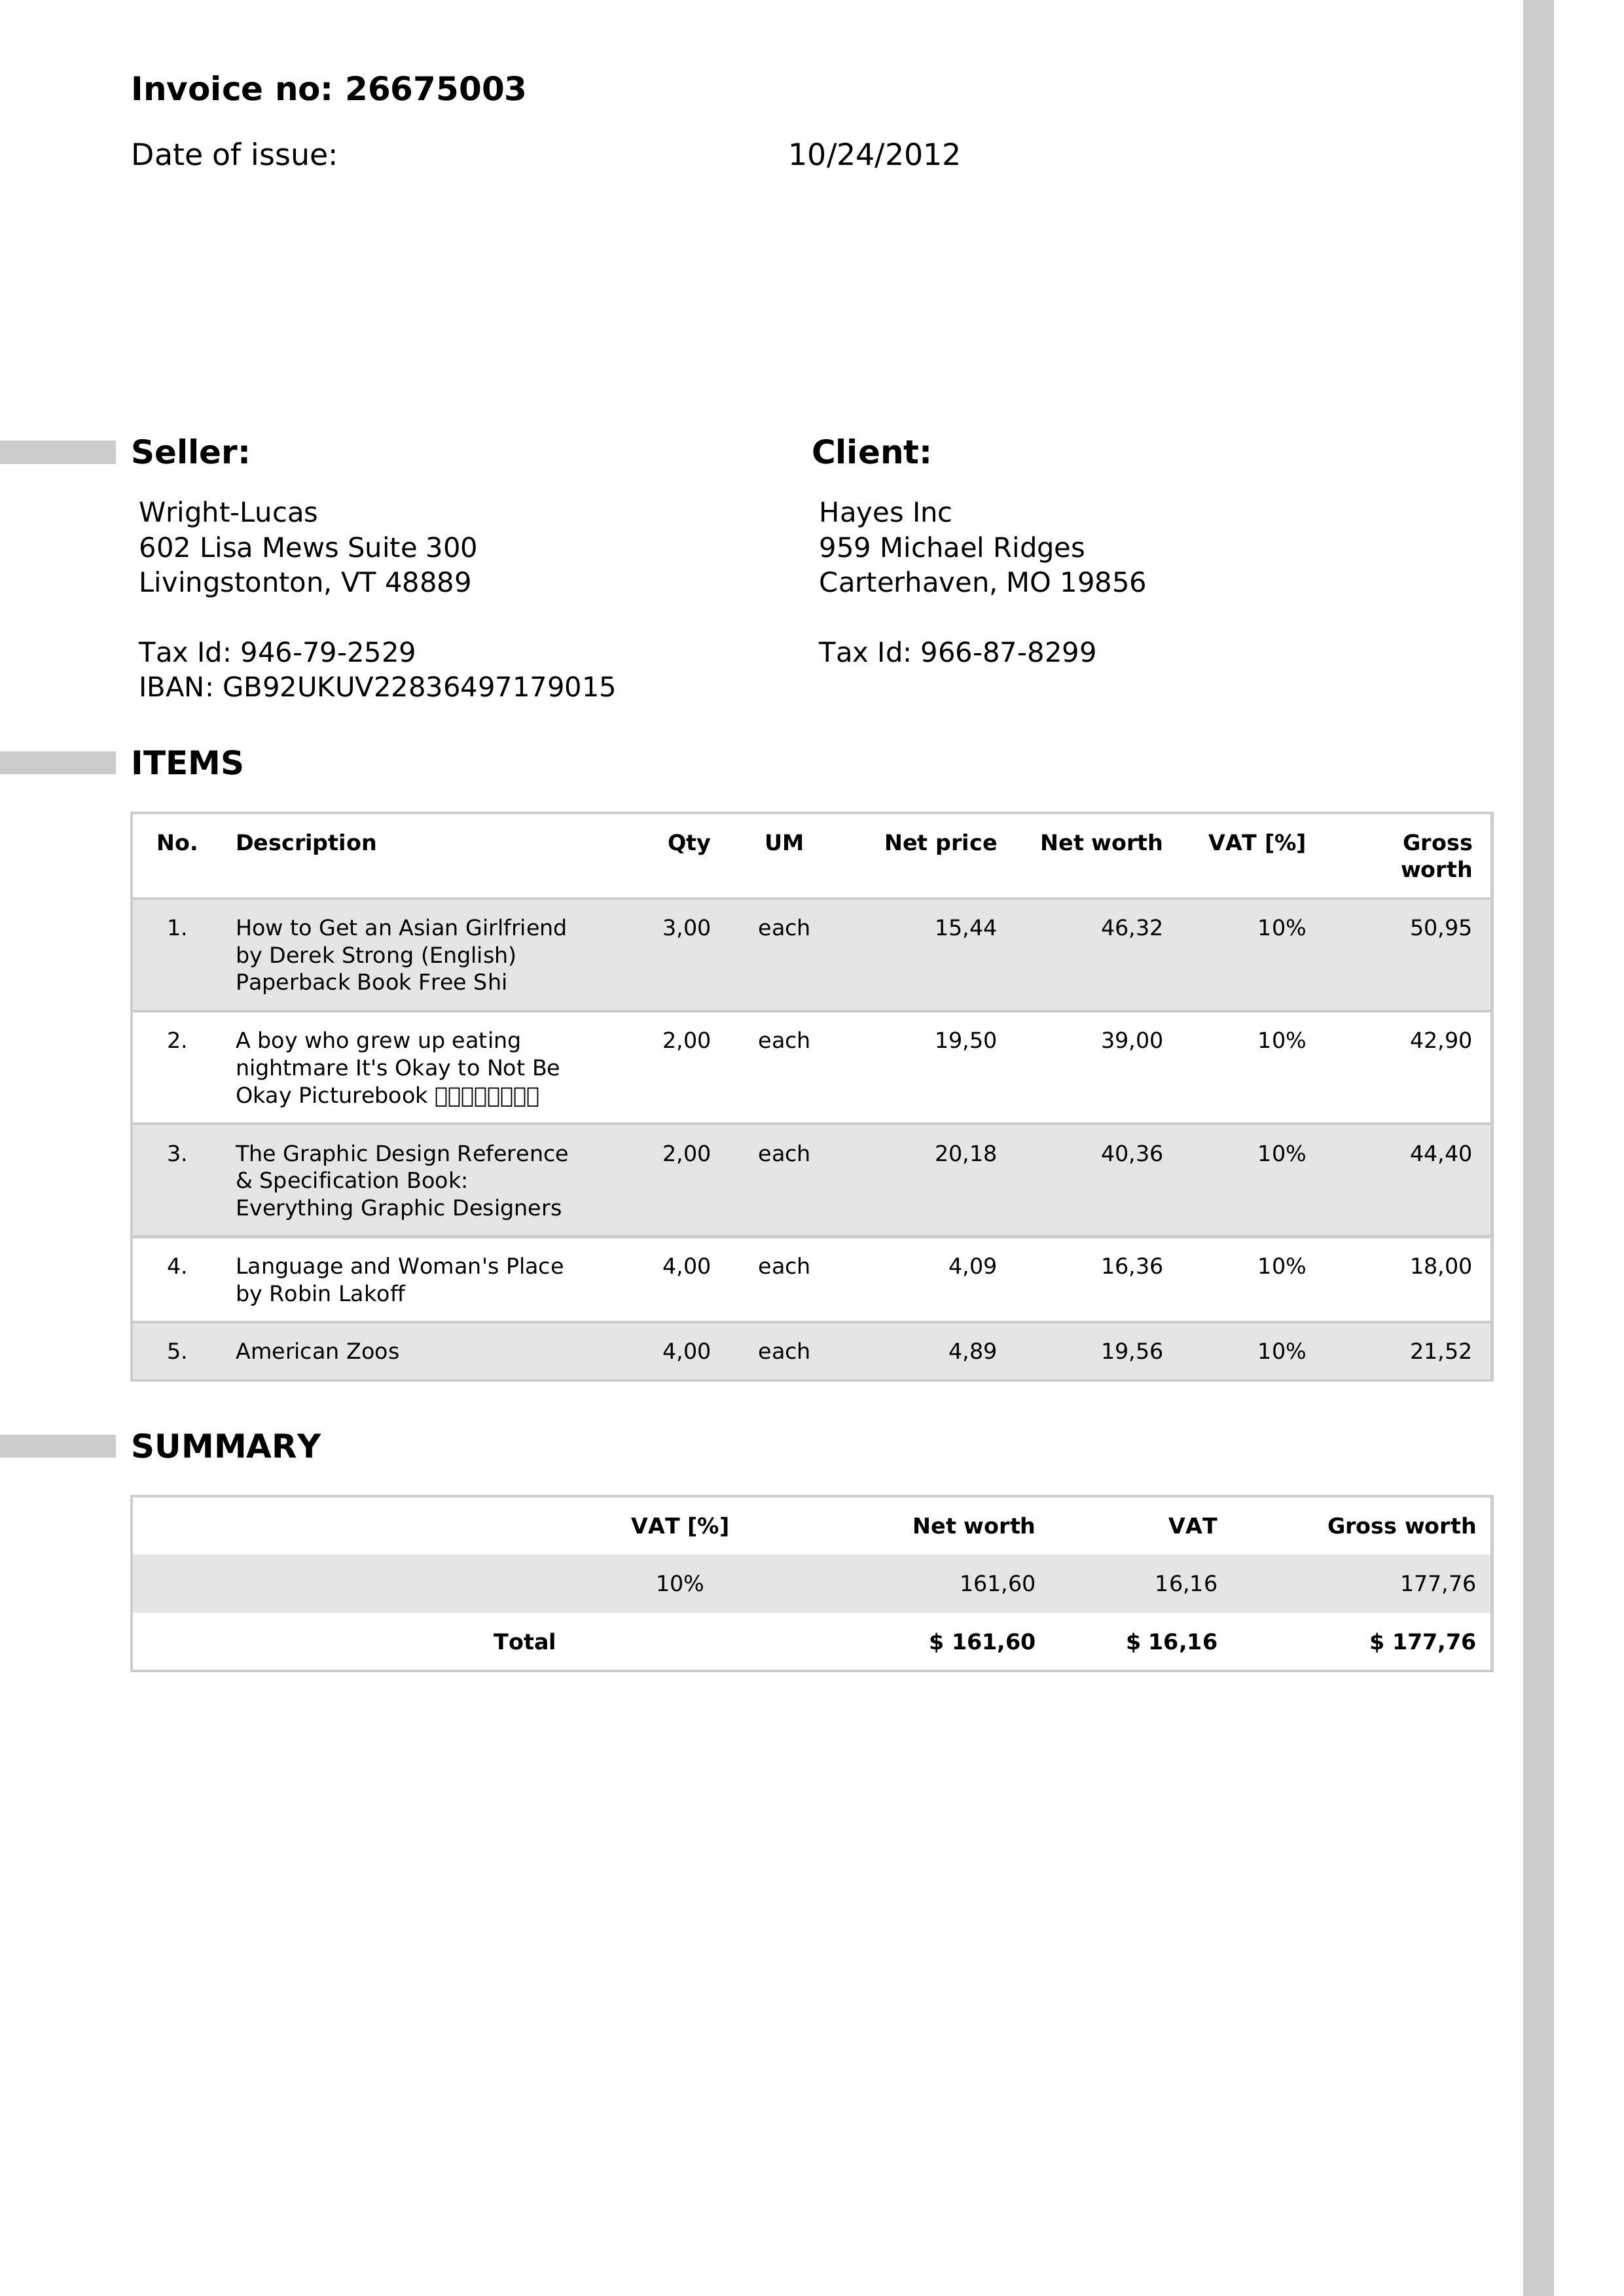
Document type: Invoice